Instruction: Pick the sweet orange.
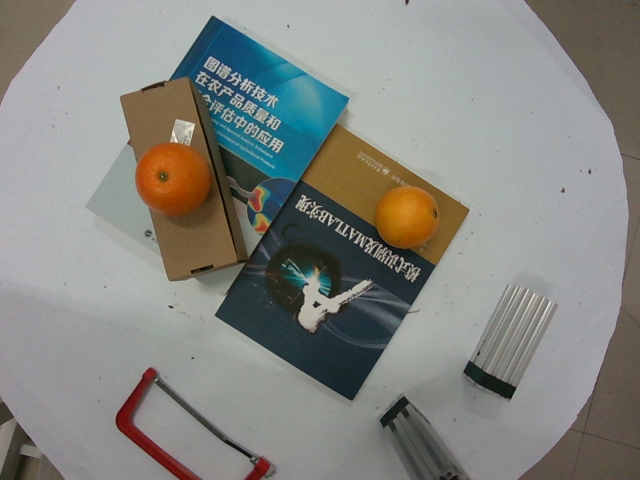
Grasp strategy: vertical